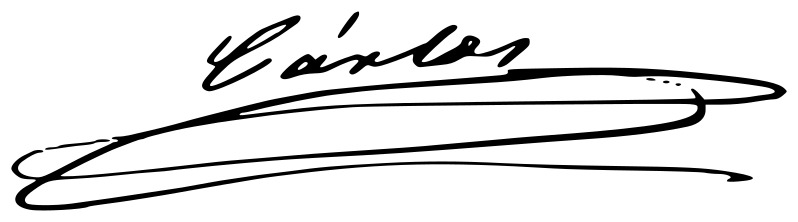
Signature of: carlos de borbón y austria este